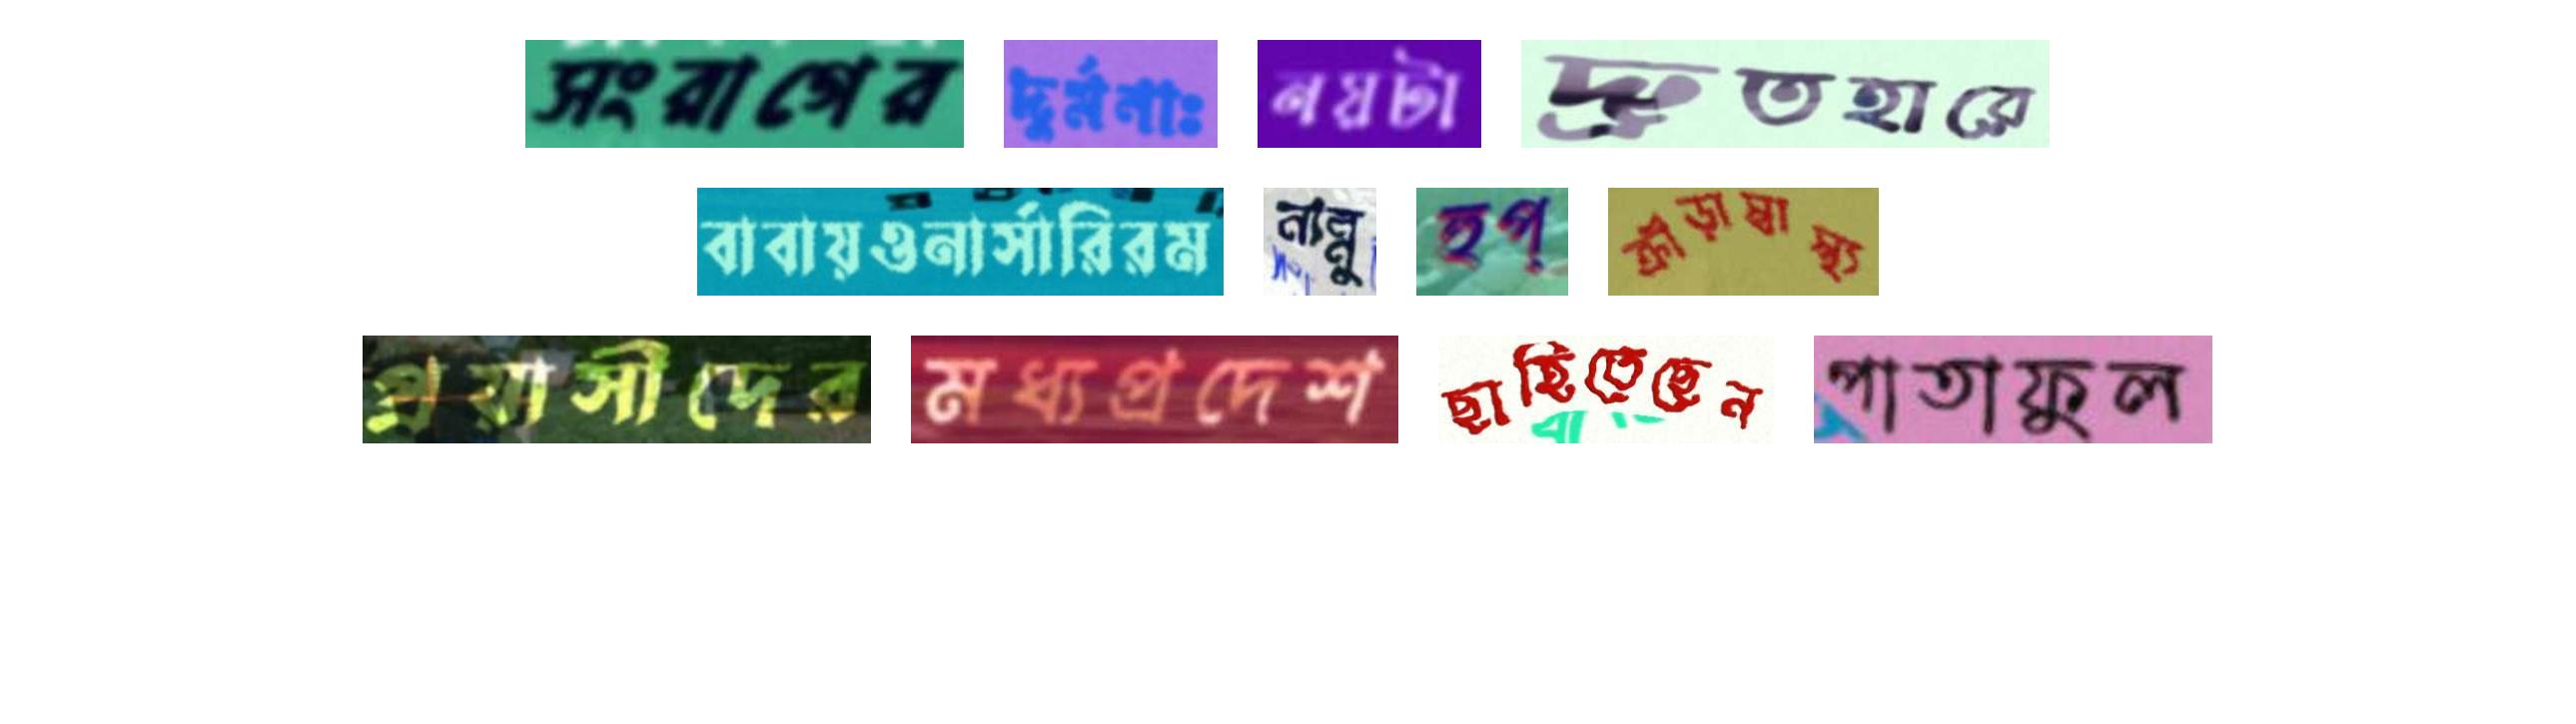
সংরাগের দুর্মনাঃ নয়টা দ্রুতহারে
বাবায়ওনার্সারিরম নান্নু হুপ্‌ ক্রীড়াস্বাস্থ্য
প্রয়াসীদের মধ্যপ্রদেশ ছাহিতেছেন পাতাফুল